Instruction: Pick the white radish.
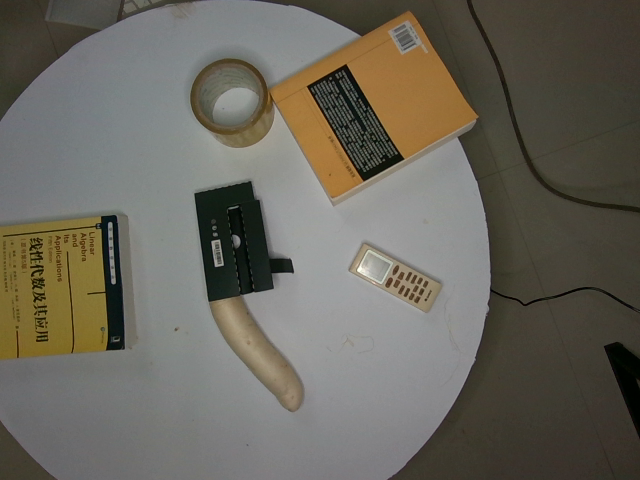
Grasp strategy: vertical